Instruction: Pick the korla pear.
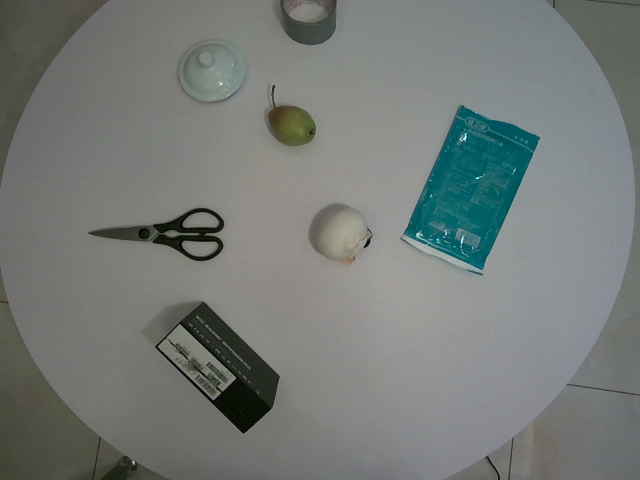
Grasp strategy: vertical